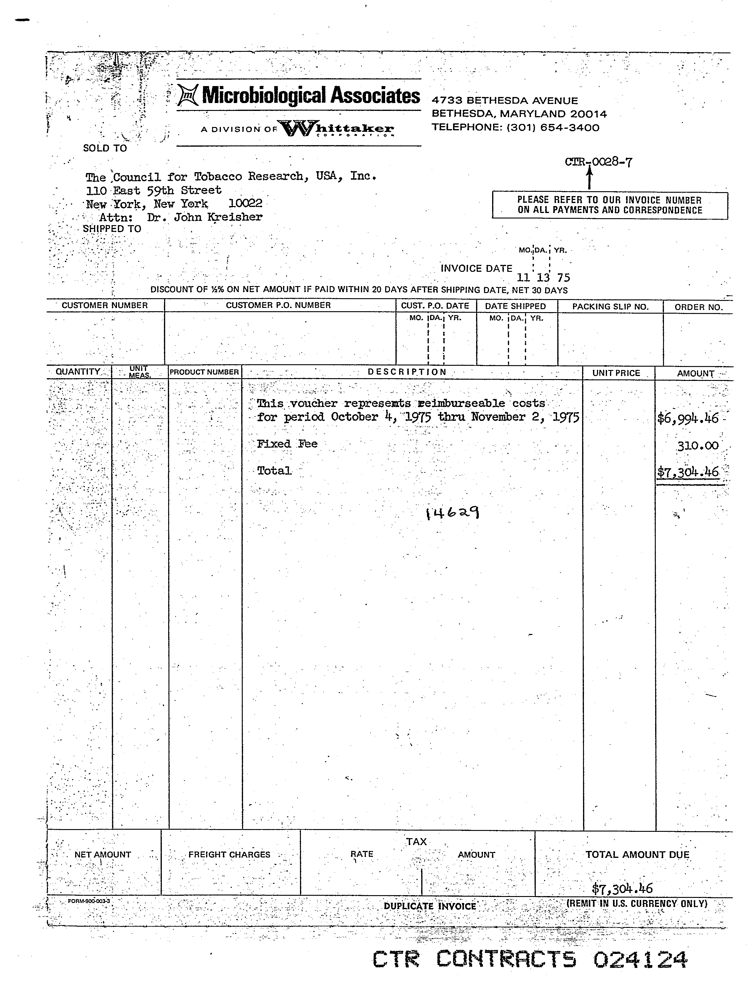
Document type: Invoice